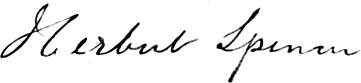
Signature of: herbert spencer